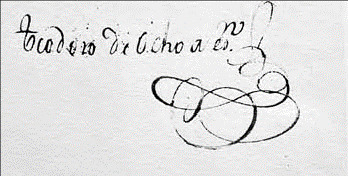
Signature of: teodoro ochoa de alda